Question: What type of tax is indicated in the document, personal property or real estate?
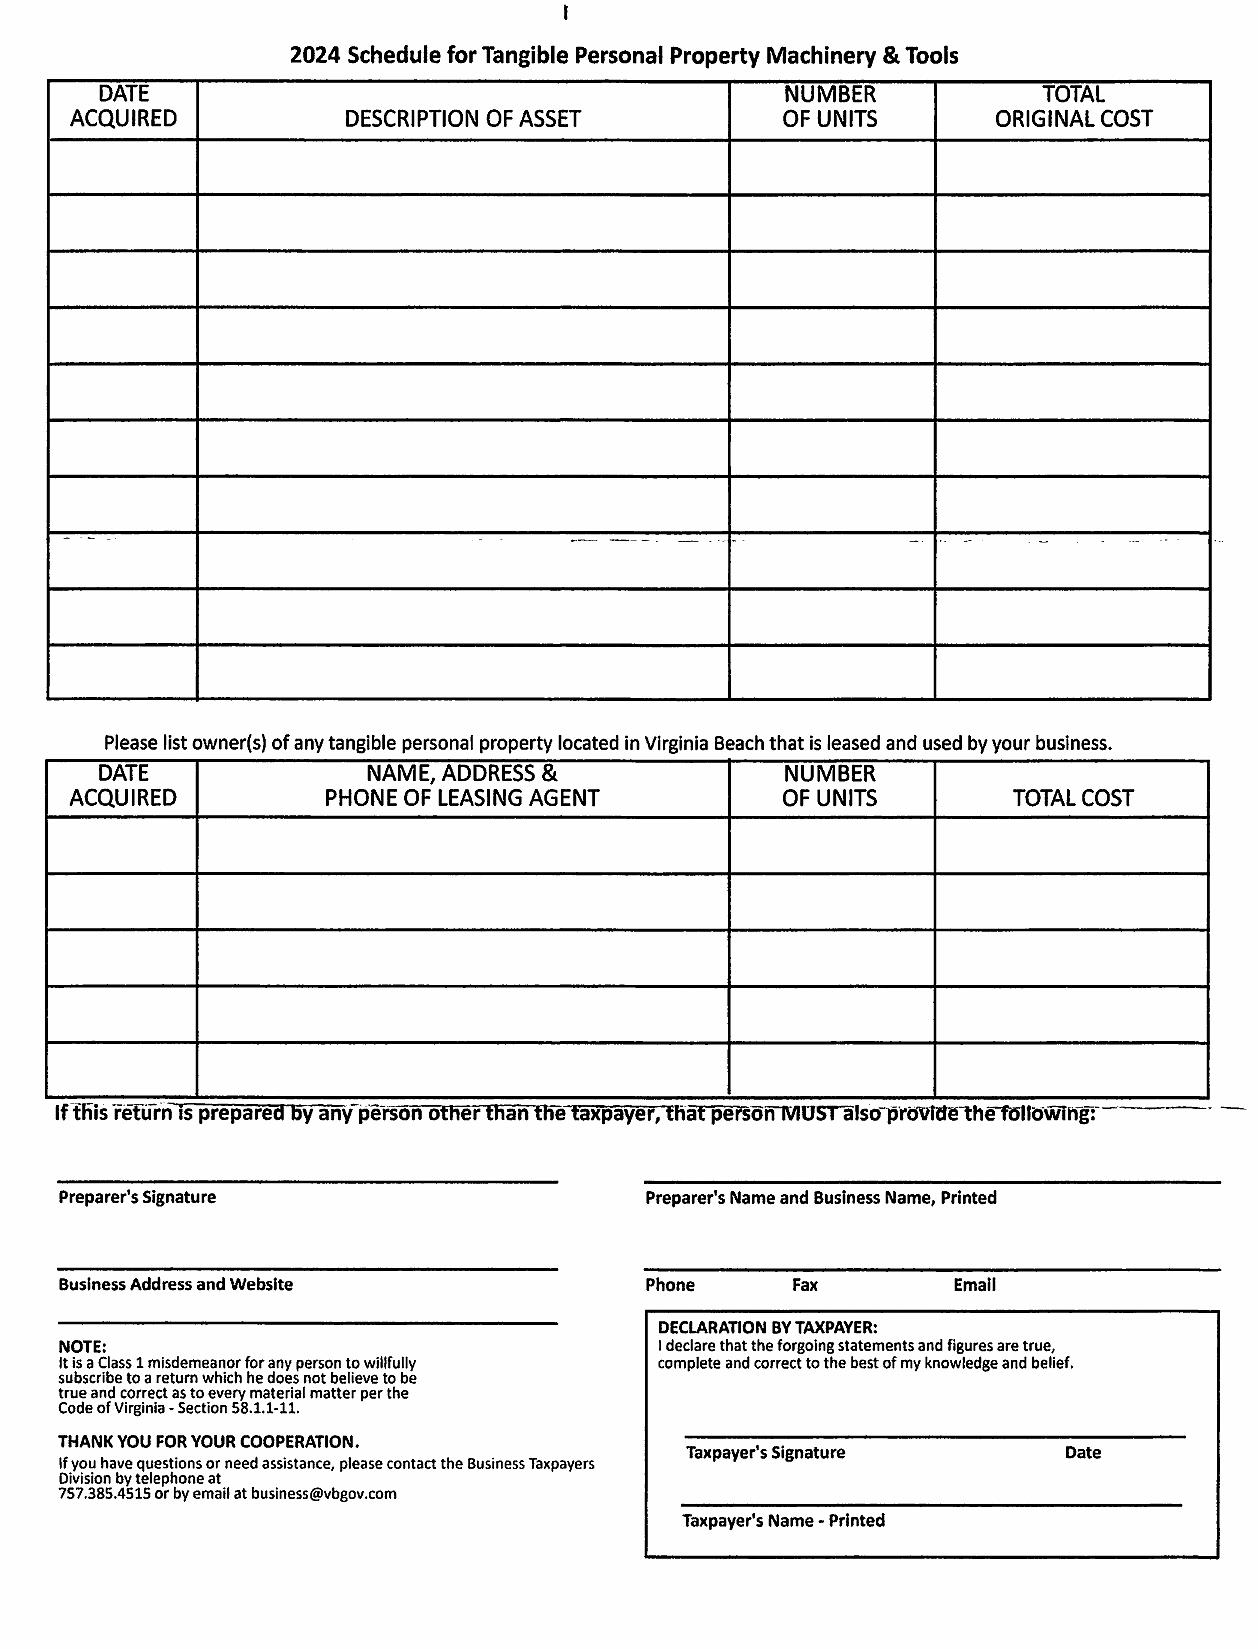
Answer: "Personal Property"